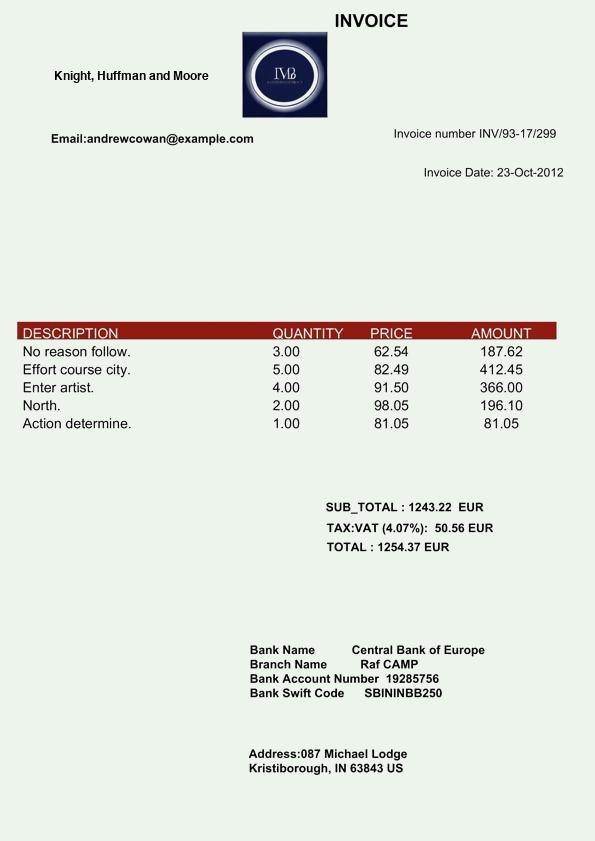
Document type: Invoice